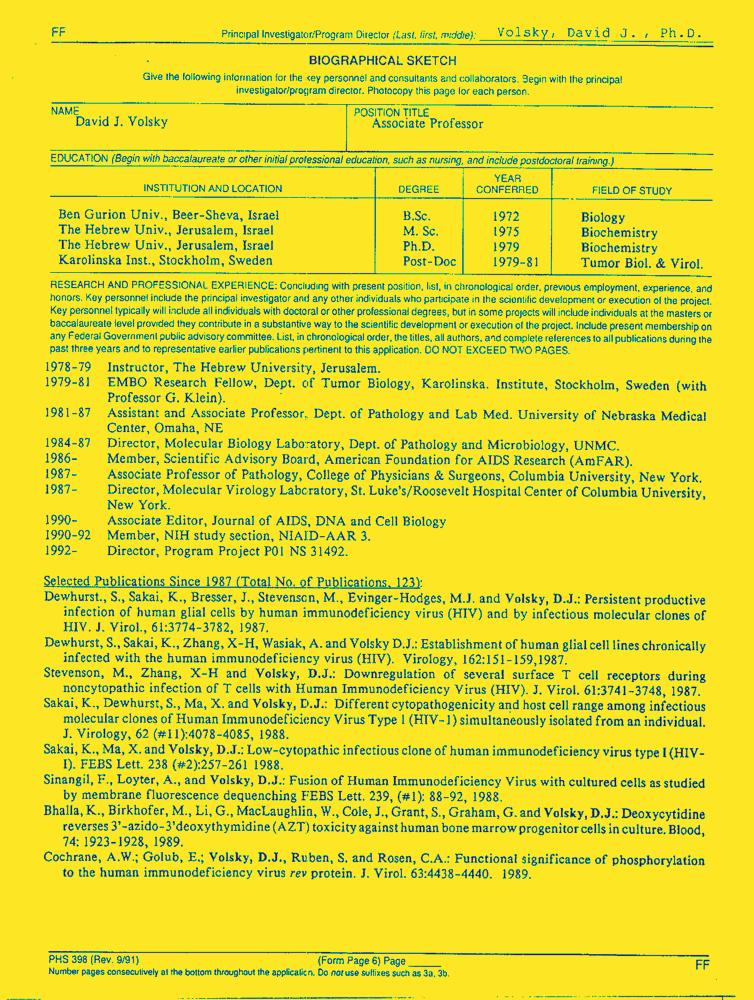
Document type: Resume-Doc